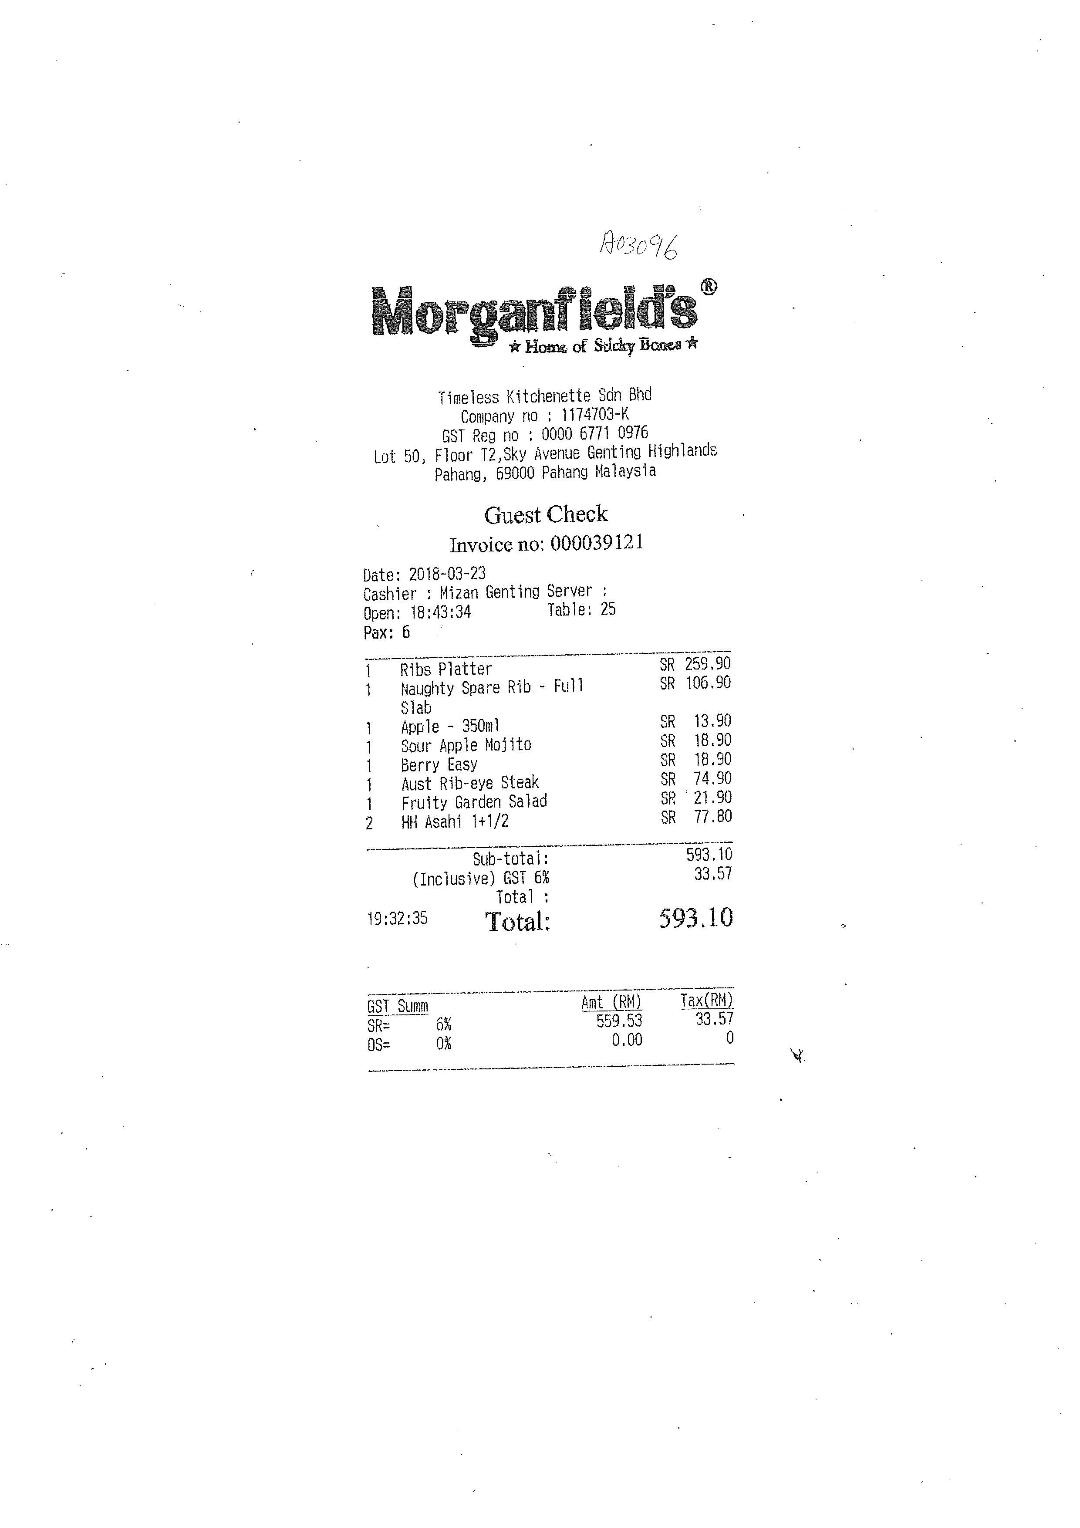
MORGANFIELD'S R
HORNG OF SDCKY BONES
TIME LESS KITCHENETTE SDN BHD
COMPANY NO : 1174703-K
GST REG NO : 0000 6771 0976
LOT 50, FLOOR T2,SKY AVENUE GENTING HIGHLANDS
PAHANG, 69000 PAHANG MALAYSLA
GUEST CHECK
INVOICE NO: 000039121
DATE: 2018-03-23
CASHIER : MIZAN GENTING SERVER :
OPEN: 18:43:34
TABLE: 25
PAX: 6
1
RIBS PLATTER
SR
259.90
1
NAUGHTY SPARE RIB - FULL
SR
106.90
SLAB
1
APPLE - 350ML
SR
13.90
1
SOUR APPLE MOJITO
SR
18.90
1
BERRY EASY
SR
18.90
1
AUST RIB-EYE STEAK
SR
74.90
1
FRUITY GARDEN SALAD
SR
21.90
2
HH ASAHI 1+1/2
SR
77.80
SUB-TOTAL :
593.10
(INCLUSIVE) GST 6%
33.57
TOTAL :
19:32:35
TOTAL:
593.10
GST SUMM
AMT (RM)
TAX(RM)
SR=
6%
559.53
33.57
OS=
0%
0.00
0